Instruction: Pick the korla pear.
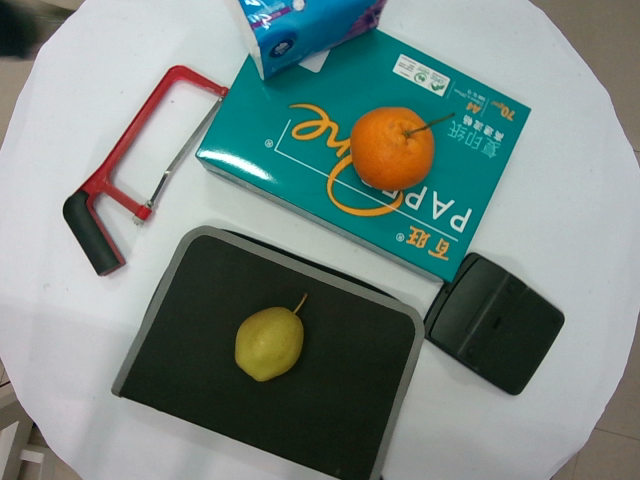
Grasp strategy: vertical